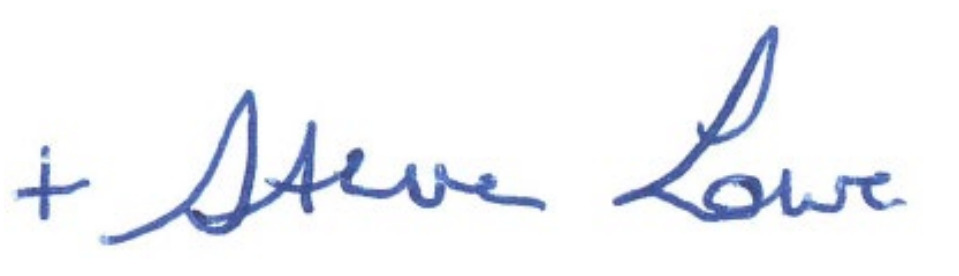
Signature of: stephen lowe